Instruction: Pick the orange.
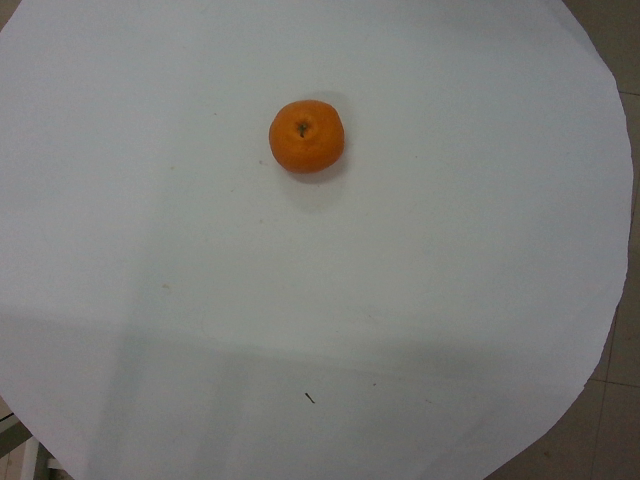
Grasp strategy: vertical